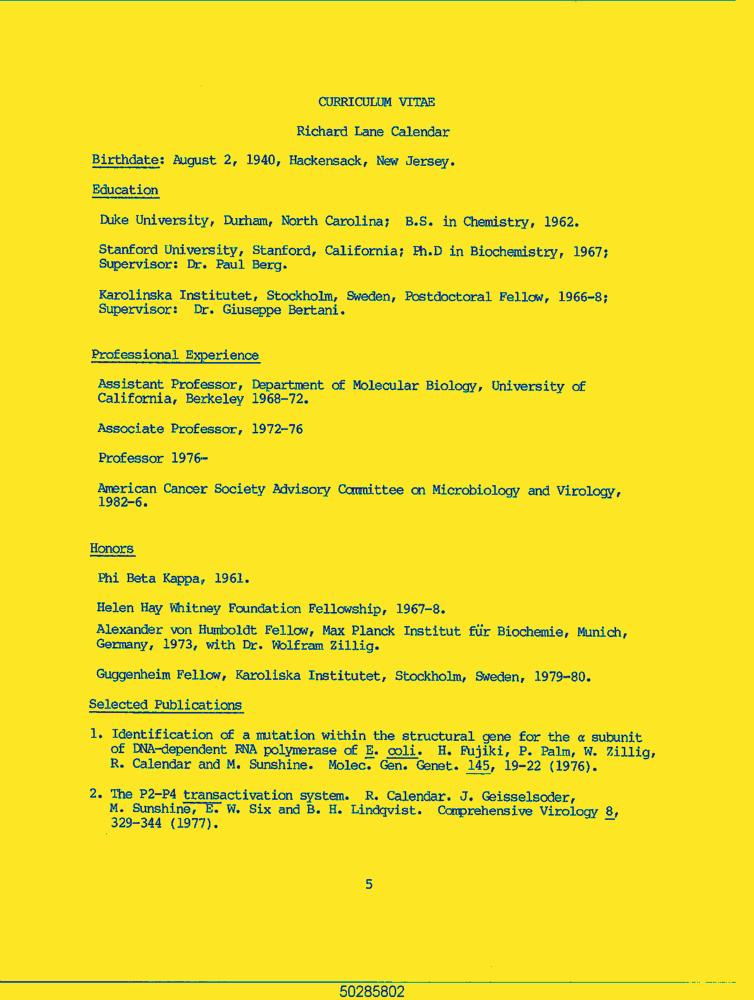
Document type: Resume-Doc